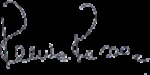
Signature of: renzo rosso